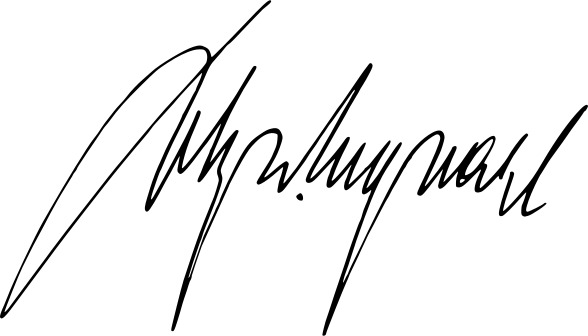
Signature of: arthur seyss inquart